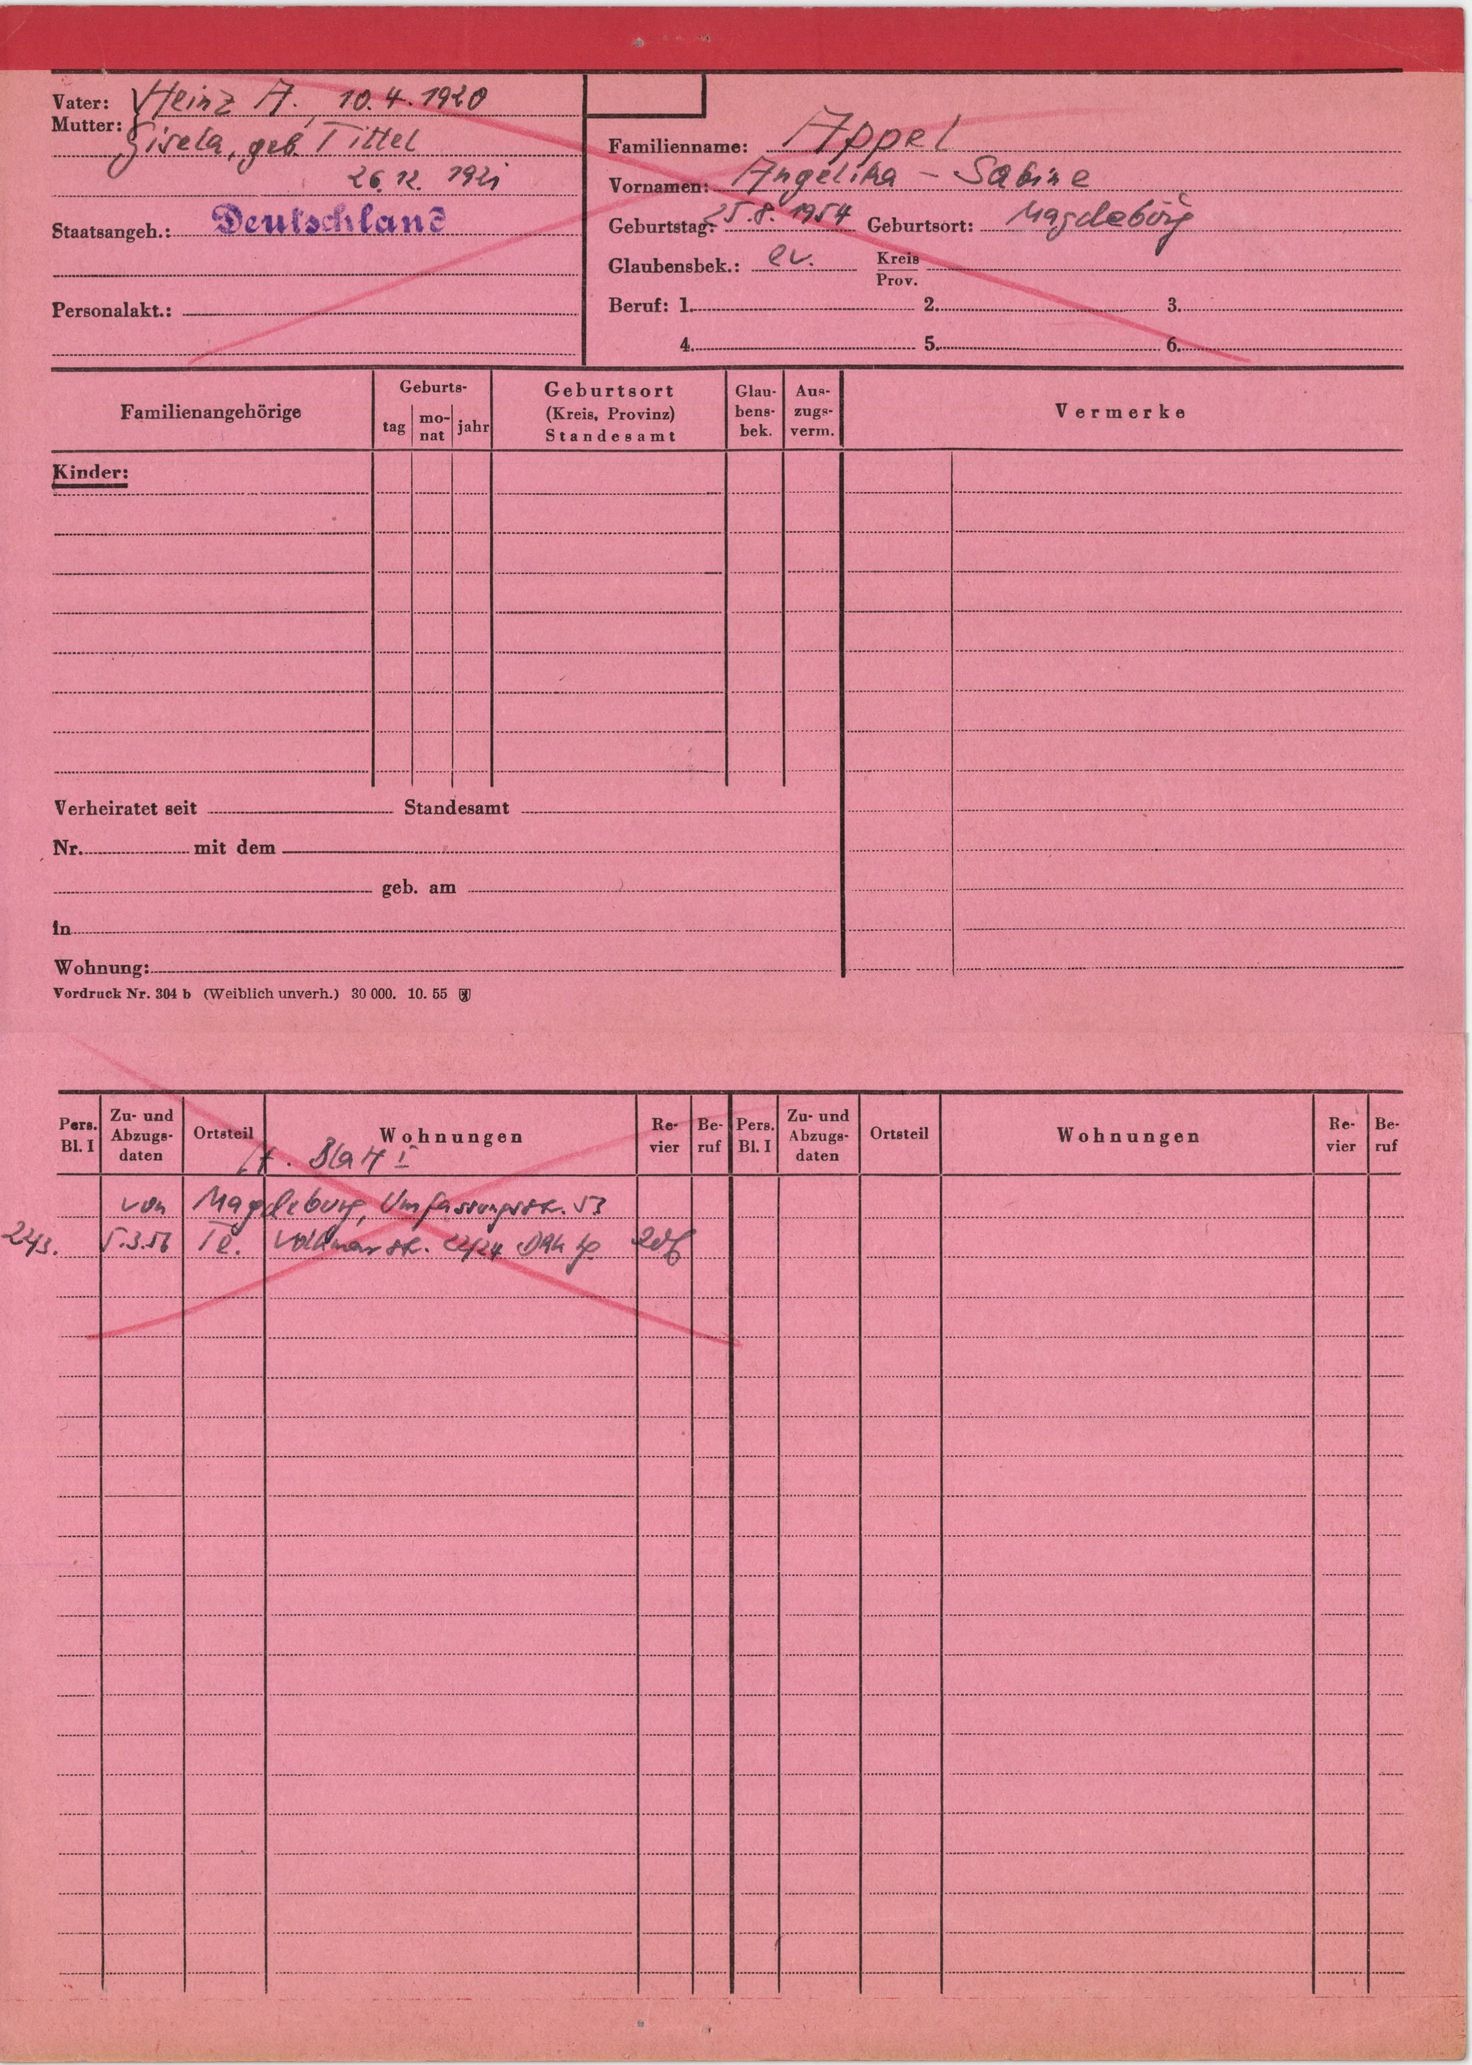
Appel